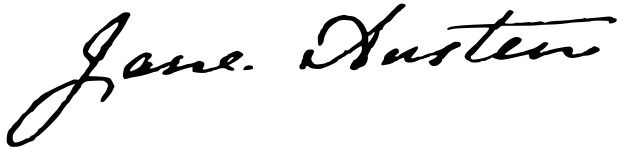
Signature of: jane austen